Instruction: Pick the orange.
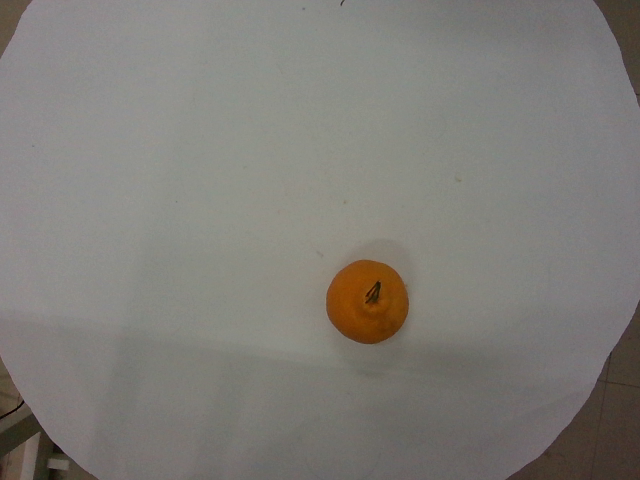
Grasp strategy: vertical